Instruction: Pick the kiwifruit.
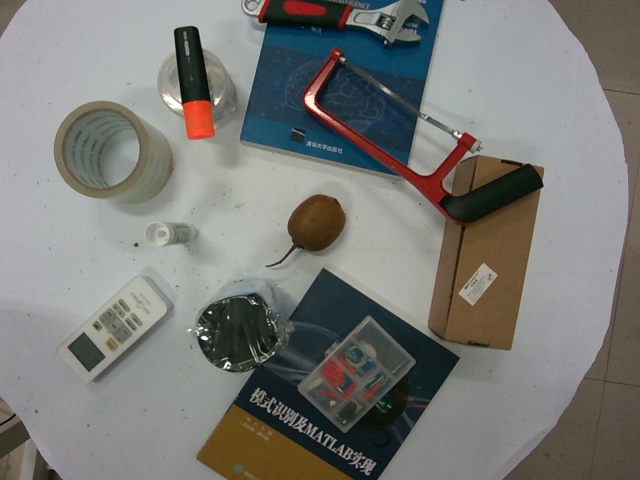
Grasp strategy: vertical